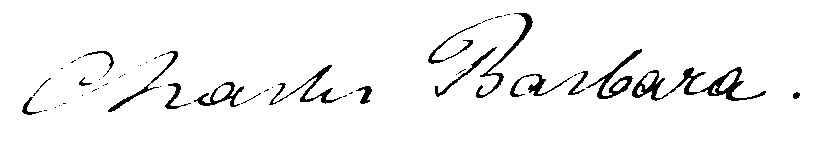
Signature of: charles barbara